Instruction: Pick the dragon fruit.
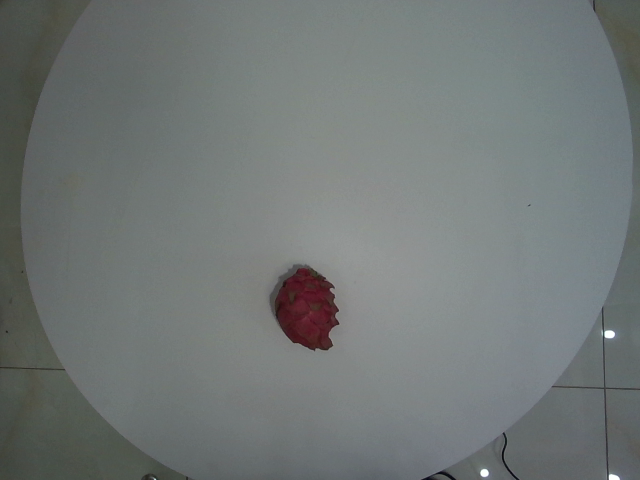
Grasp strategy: vertical